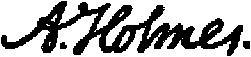
Signature of: abiel holmes